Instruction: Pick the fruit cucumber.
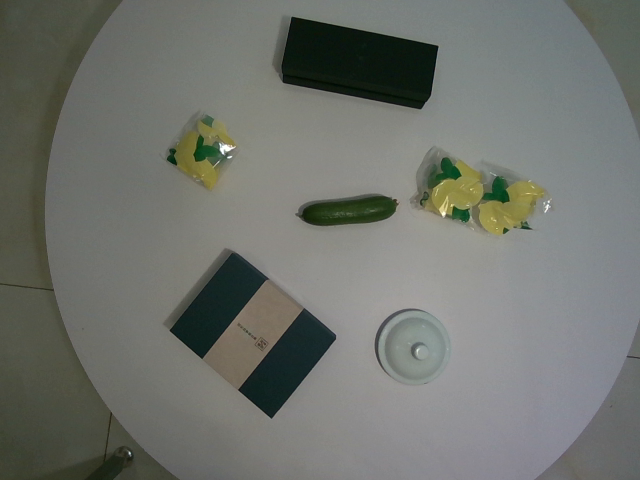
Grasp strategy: vertical